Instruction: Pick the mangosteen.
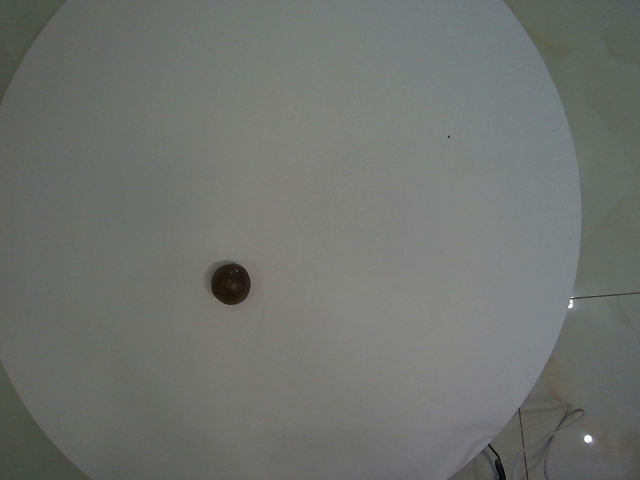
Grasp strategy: vertical